Question: Which state is mentioned in the document?
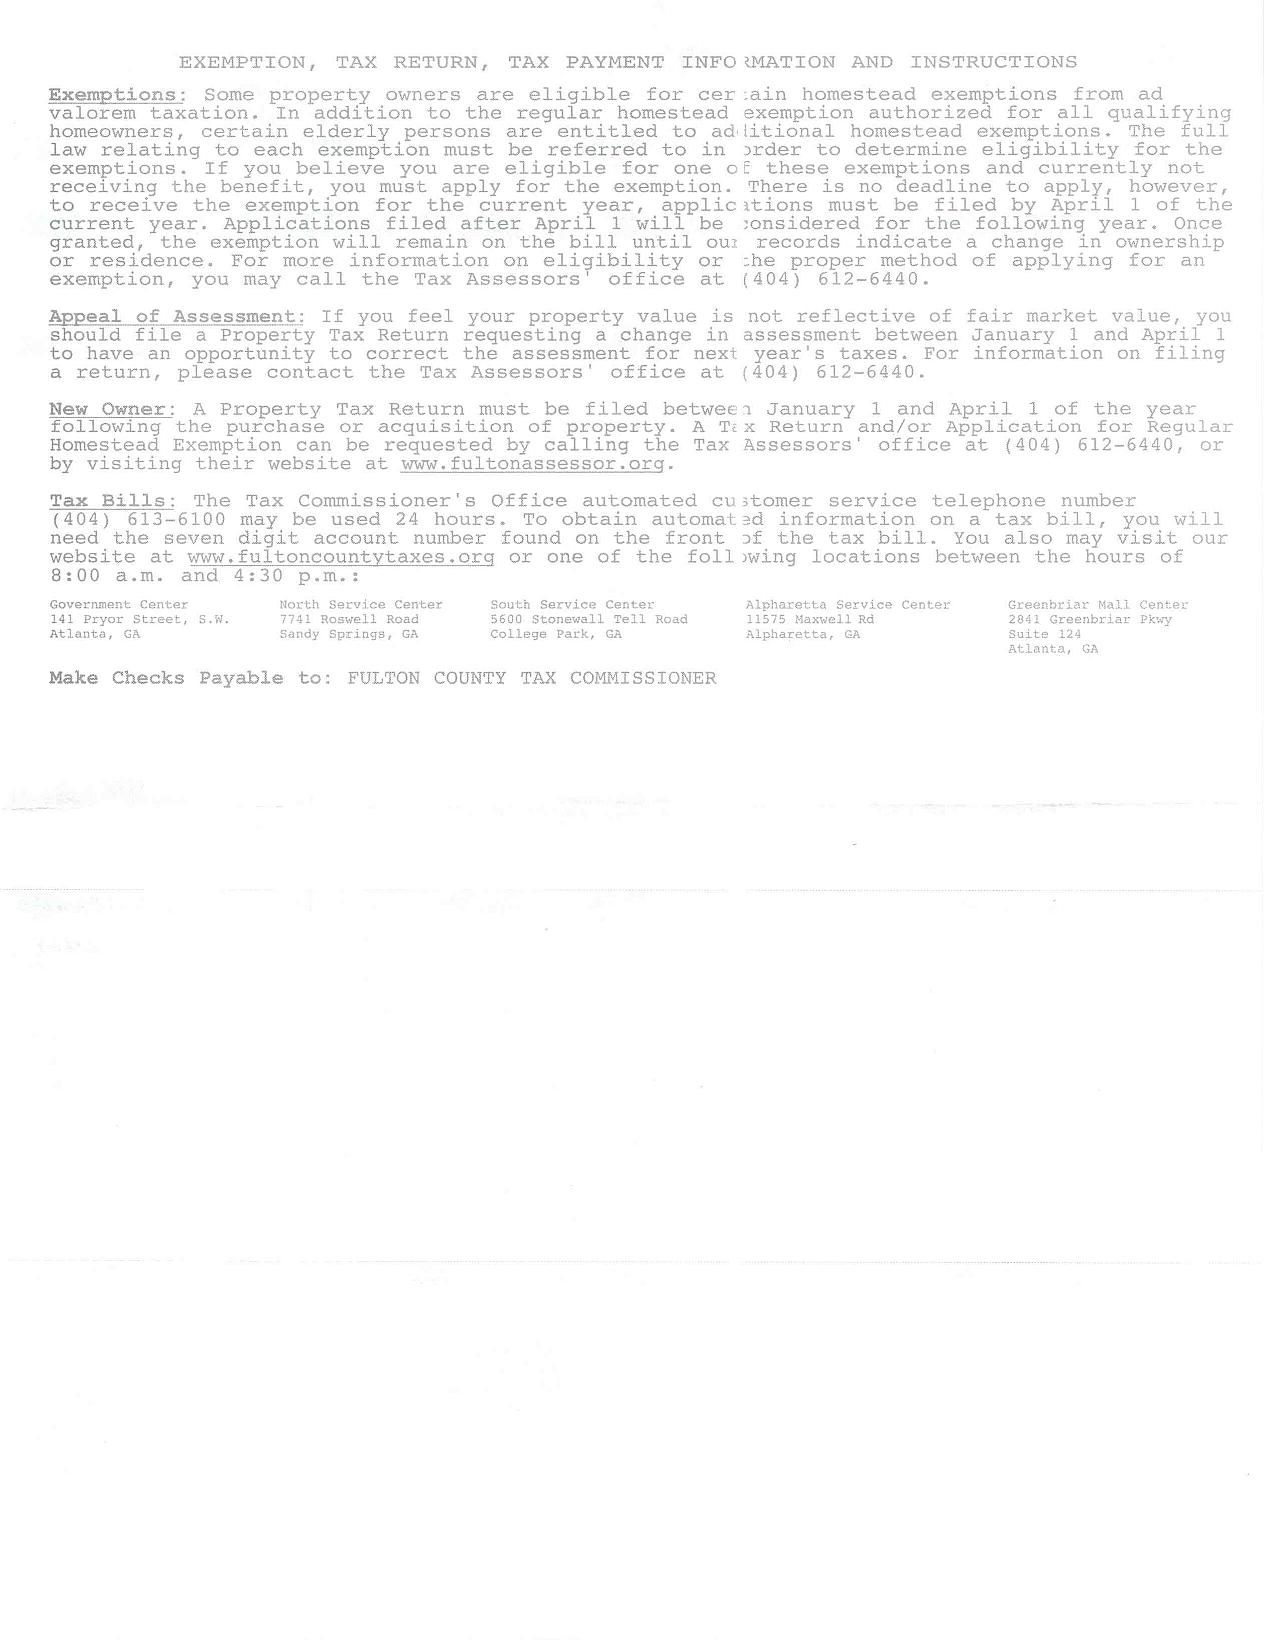
Answer: "GA"